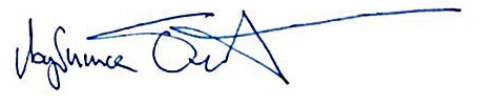
Signature of: ljubisa bojic